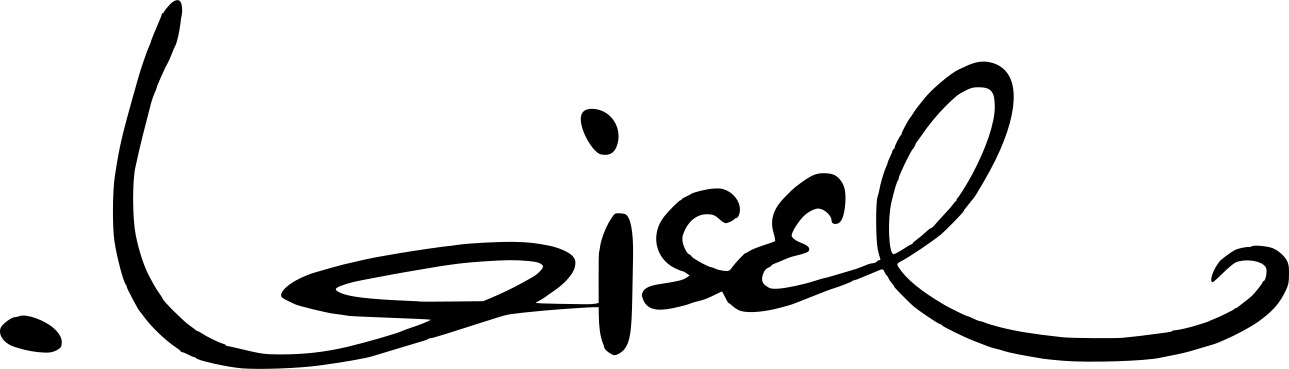
Signature of: q1972359